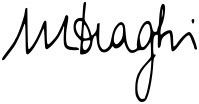
Signature of: mario draghi